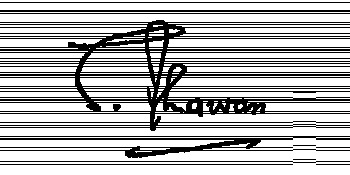
Signature of: satish dhawan